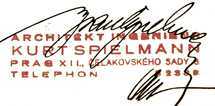
Signature of: kurt spielmann